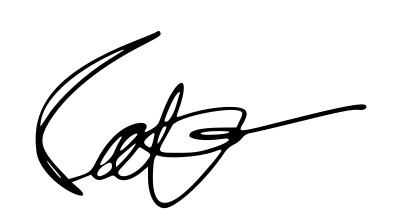
Signature of: raekwon